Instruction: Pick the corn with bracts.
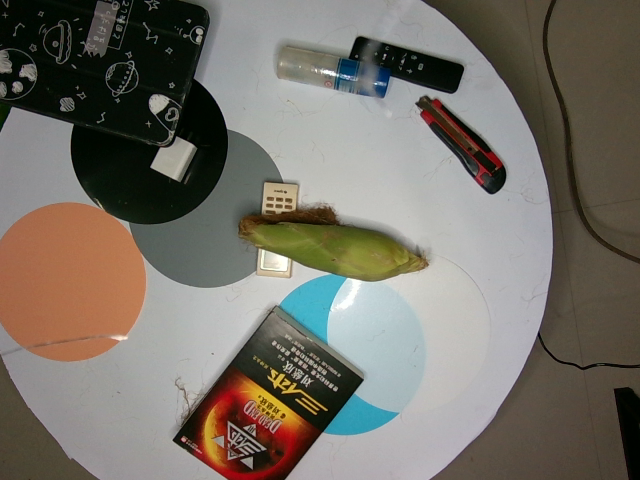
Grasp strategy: vertical